Question: What do the imaging results show?
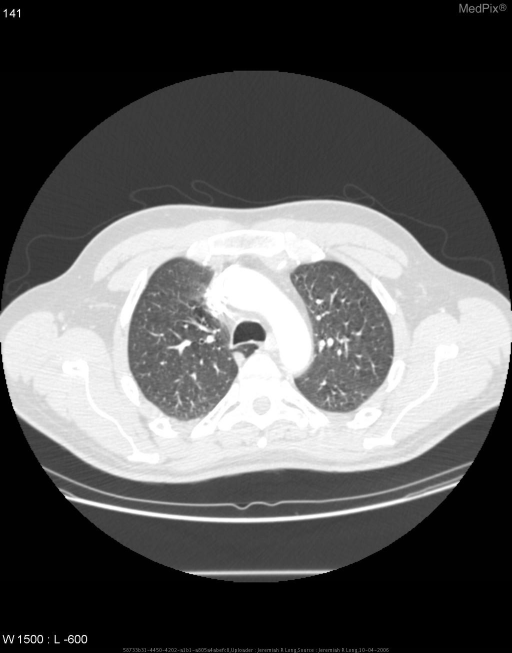
Answer: The imaging shows Contrast enhanced axial images (in lung windows) of the upper lungs demonstrates a pleural invagination from the right apex investing the azygous vein. Contrast enhanced axial images (in lung windows) of the upper lungs demonstrates a pleural invagination from the right apex investing the azygous vein..